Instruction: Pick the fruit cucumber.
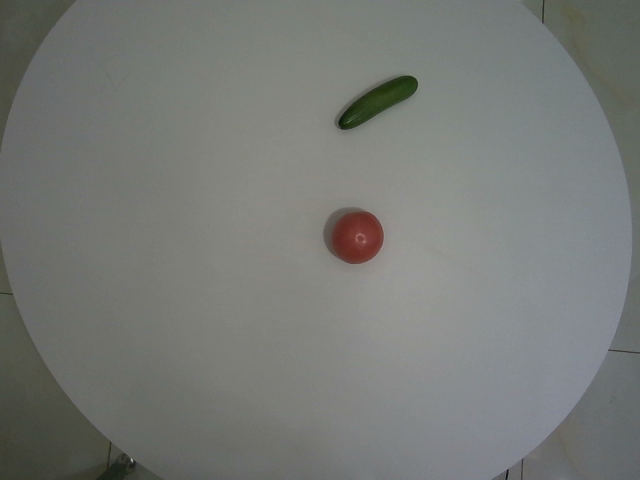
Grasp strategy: vertical